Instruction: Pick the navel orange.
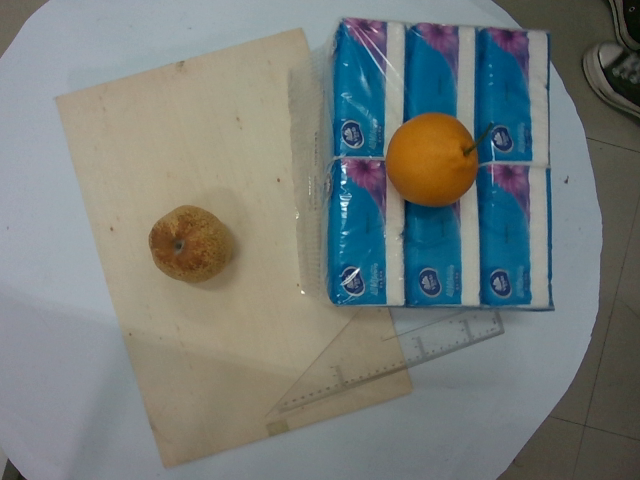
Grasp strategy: vertical